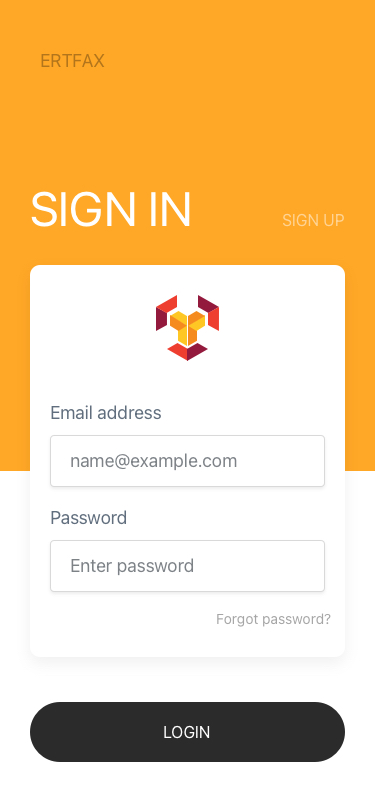
Text in this UI design:
Login
Forgot password?
Enter password
Password
name@example.com
Email address
Sign In
Sign up
Ertfax